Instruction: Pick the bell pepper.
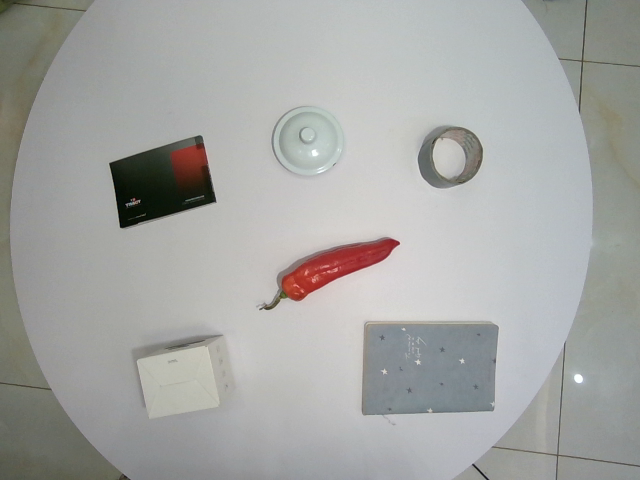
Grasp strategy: vertical